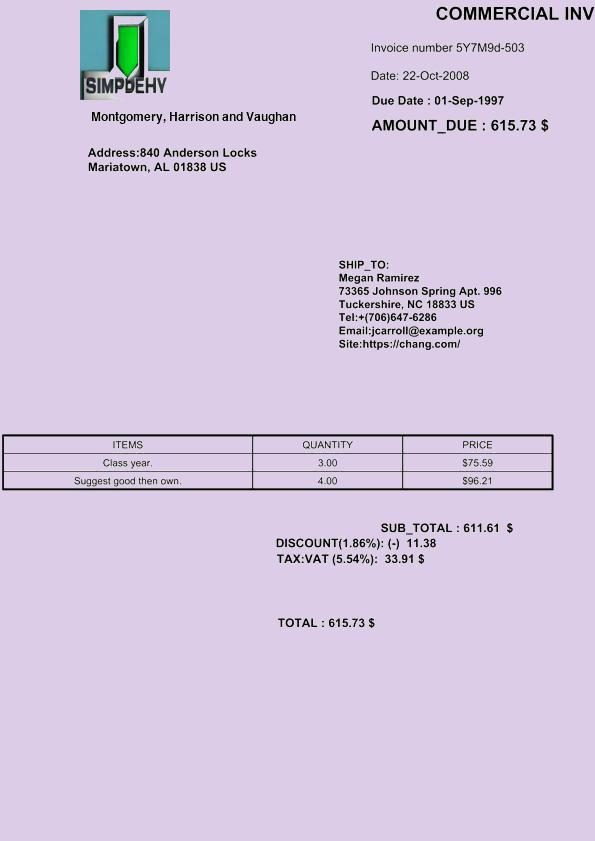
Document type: Invoice